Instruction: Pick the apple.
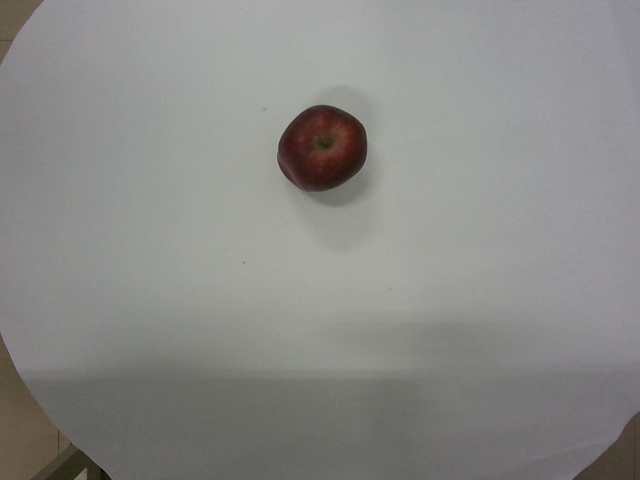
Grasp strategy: vertical